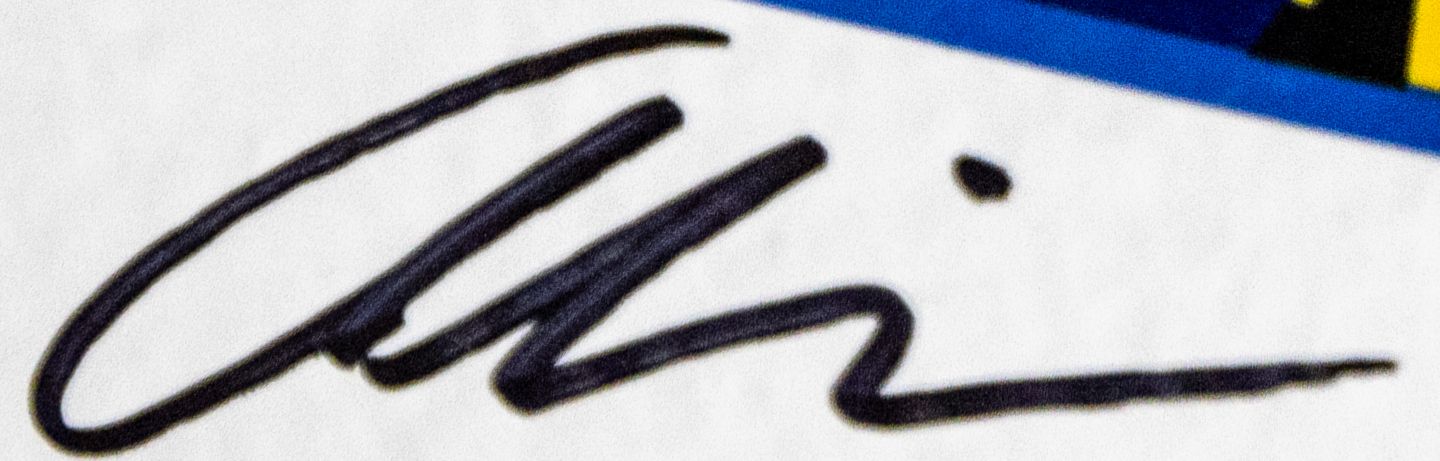
Signature of: anne mcclain